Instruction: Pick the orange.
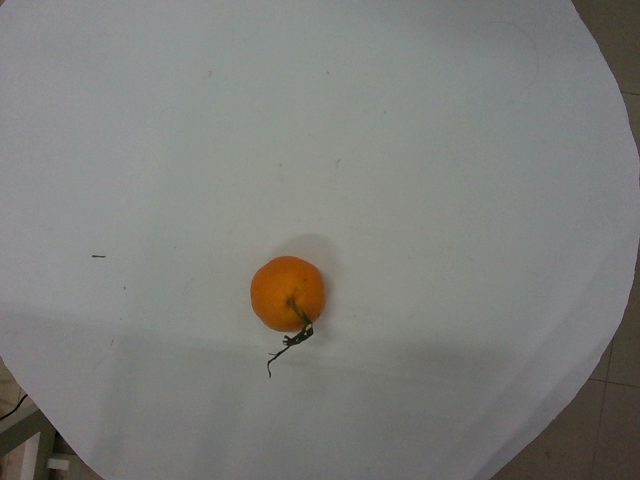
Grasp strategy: vertical